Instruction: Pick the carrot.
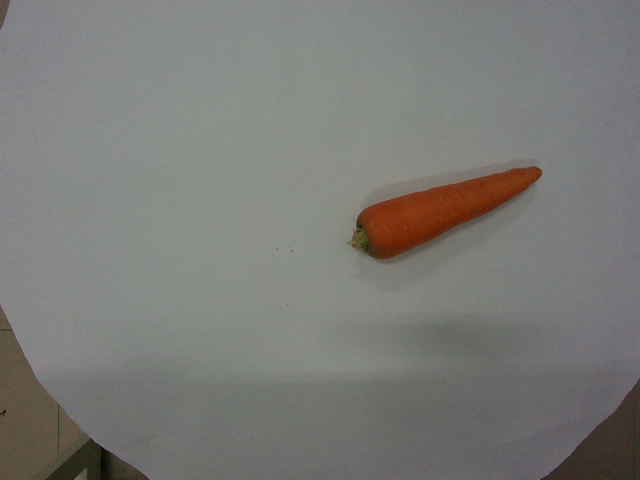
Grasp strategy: vertical